Patient: Male, age 73
The patient was a previously healthy 73-year-old man who had been experiencing left chest pain for several days. The pain subsequently worsened, so he visited a primary care clinic and underwent chest radiography. It revealed left pleural effusion and a consolidation in the left upper lung. The patient was referred to our department for examination in September 2014. His occupation was in the manufacturing industry sector. He had a smoking history of 20 cigarettes per day for 40 years and was a moderate drinker. His oral hygiene was good and he was not in a state of immunodeficiency. He was taking medicine for dyslipidemia and esophageal reflux. The physical examination findings are described below. The principal vital signs were a heart rate of 103 beats/min, SpO2 of 92% and a body temperature of 35.6  C. A chest examination revealed decreased breath sounds at the left lower lung. Although the results of other systemic examinations were almost normal, we were able to confirm some of the radiological features. The results of a hemogram showed leukocytosis of 15.3 x 103/muL with left shift but the renal and liver parameters were normal. The C-reactive protein level was <0.02 mg/dl and the erythrocyte sedimentation rate was 2 mm per hour. The tumor markers, CEA and CYFRA, were negative. Sputum Gram stain was negative while sputum and blood cultures revealed no growth. The pleural effusion consisted of exudative fluid with prominent neutrophils and pH was decreased to 7.211. Glucose in the pleural effusion was 94 mg/dl and adenosine deaminase (ADA) was 25.1 U/L. Pleural effusion Gram stain and culture were negative. The patient was admitted with a diagnosis of complicated effusion and underwent chest tube insertion into the left thoracic cavity (Fig.1). Additionally, we administered 600 mg of clindamycin twice daily for 14 days. In spite of the treatment, the consolidation in the left upper lung remained. A chest CT scan confirmed the consolidation with an air bronchogram and a cavity in the left upper lobe. Flexible bronchoscopy was performed in order to make a diagnosis of the consolidation though nothing particular was noted during this procedure. Gram stain, Ziehl-Neelsen stain, polymerase chain reaction for Mycobacterium tuberculosis, and cultures for common bacteria, acid-fast bacilli, and fungi were all negative. A transbronchial lung biopsy (TBLB) was performed in apicoposterior segment of left upper lobe (B1/2) but we were unable make a diagnosis of the lesion. We planned a follow-up chest radiography examination and the patient was discharged from hospital.
Three months after discharge, the consolidation in the left upper lung had worsened (Fig.1)and we again tried to investigate its etiology. Physical examination findings were still normal. The previously existing consolidation in the left upper lung had worsened on chest CT, showing marked expansion in the left B1/2 (Fig.2), and the left plural effusion had decreased. Hemogram results were normal. The C-reactive protein level was <0.02 mg/dl and the erythrocyte sedimentation rate was 3 mm per hour. Aspergillus antigen and cryptococcal antigen were both negative and beta-D-glucan was 19.4 pg/ml. Flexible bronchoscopy was performed again. A Gram stain of bronchoalveolar lavage (BAL) showed profuse polymorphonuclear cells with a few GNR and GPR, and cultures grew Streptococcus constellatus/milleri. The biopsy specimen from the left B1/2 showed a mass of bacteria in the center with neutrophil infiltration, which was a round basophilic mass with a radiating arrangement of eosinophilic clubs on the surface (Fig.3). Grocott stain of the specimen showed filamentous bacteria. There was no malignancy in the specimen. Due to the characteristic findings of the pathological examination, the patient was eventually diagnosed with pulmonary actinomycosis.
Oral sultamicillin administration was initiated but this was changed to high-dose intravenous penicillin therapy, which was the usual method of treatment for actinomycosis, 35 days after starting antibiotics. Eighteen million units of penicillin per day were given for 4 weeks followed by oral therapy with amoxicillin. Four months after starting antibiotics, the consolidation in the left upper lung had improved without any side effects of amoxicillin. According to the conventional therapy, treatment with oral amoxicillin was continued for twelve months. His condition remained good on follow-up every 3 months.
Keywords: pulmonary actinomycosis
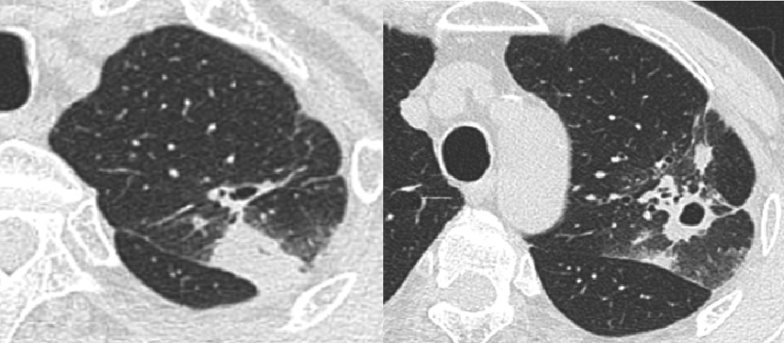
Image caption: Computed tomographic images with 1-mm collimation three months after discharge. The previously existing consolidation in the left upper lung has worsened, expanding particularly in apicoposterior segment of left upper lobe. A cavitary lesion has also developed.